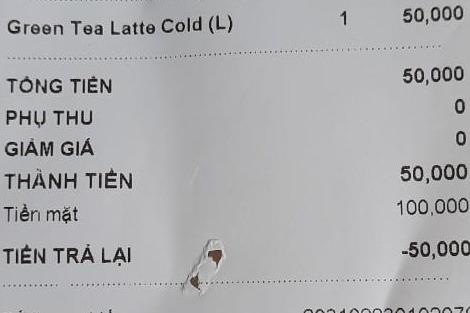
<table>
<tr>
<td>Green Tea Latte Cold (L)</td>
<td>1</td>
<td>50,000</td>
</tr>
</table>

TỔNG TIỀN 50,000
PHỤ THU 0
GIẢM GIÁ 0
THÀNH TIỀN 50,000
Tiền mặt 100,000
TIỀN TRẢ LẠI -50,000